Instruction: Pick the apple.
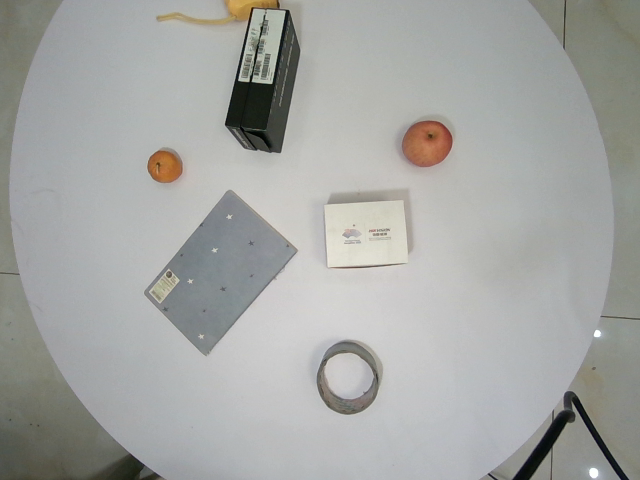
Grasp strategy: vertical